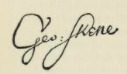
Signature of: sir george skene of rubislaw